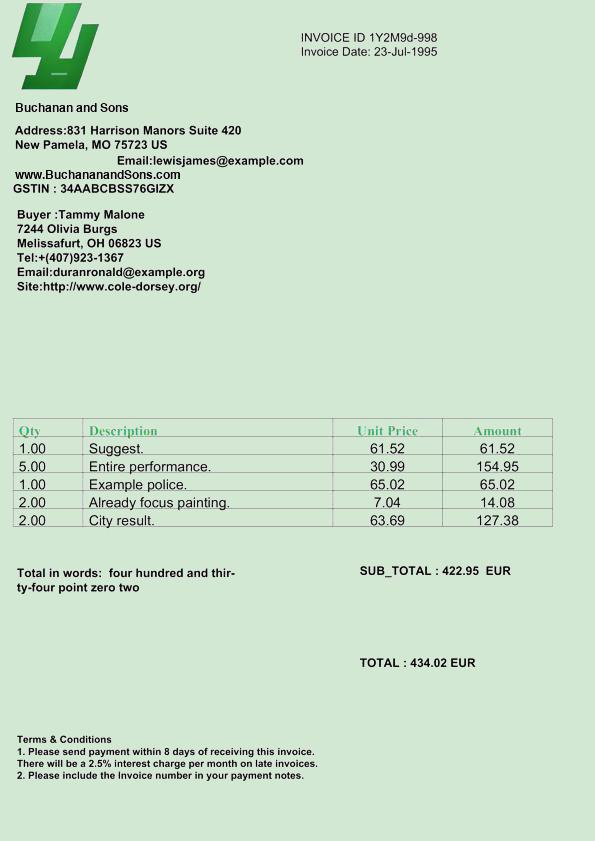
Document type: Invoice